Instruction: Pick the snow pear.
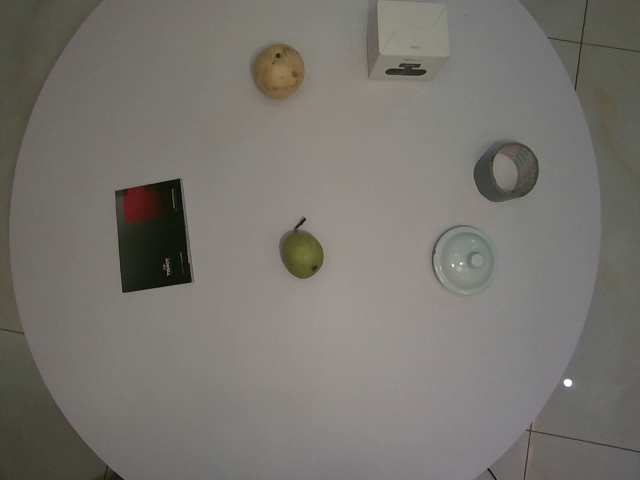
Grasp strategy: vertical